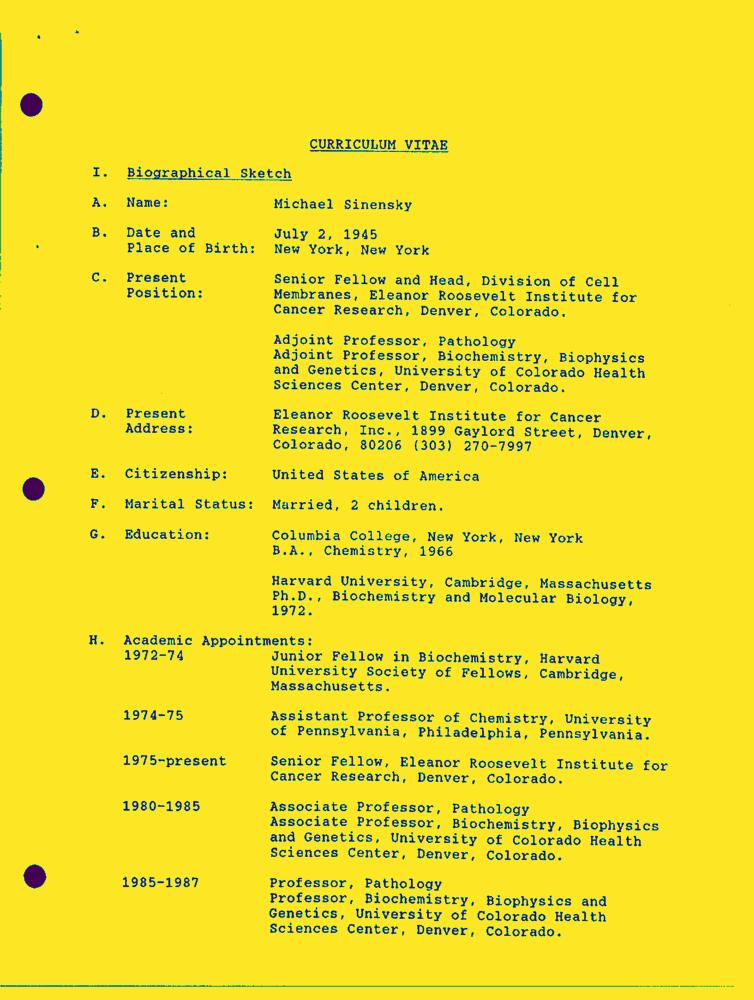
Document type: Resume-Doc